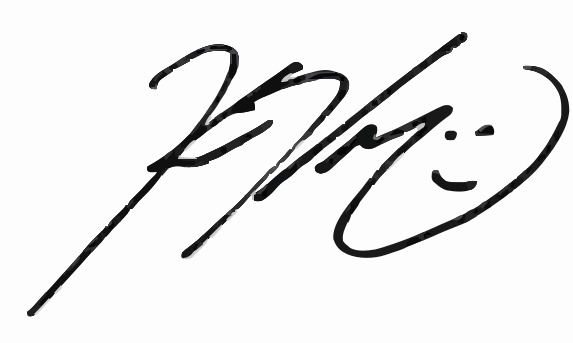
Signature of: kenan thompson